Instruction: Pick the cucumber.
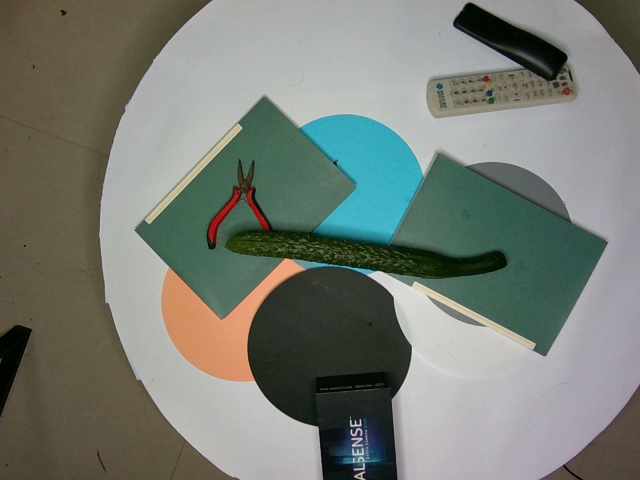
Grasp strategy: vertical